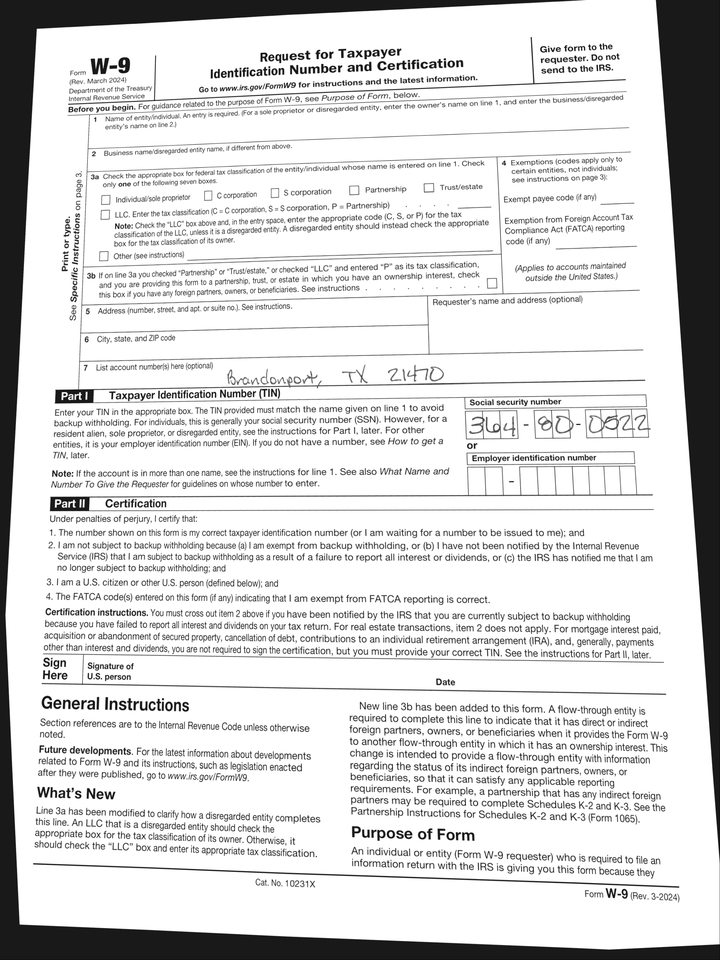
adr2: Brandonport, TX 21470
cbx: no
ssn: 364800522